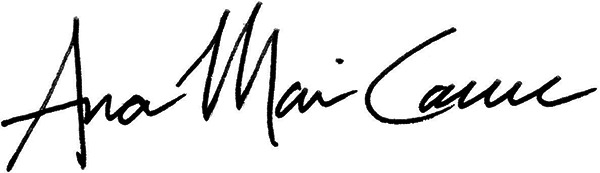
Signature of: ana mari cauce